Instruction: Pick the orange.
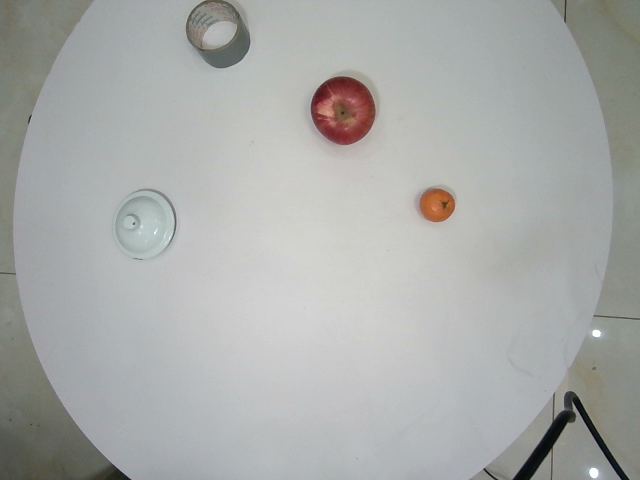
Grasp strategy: vertical